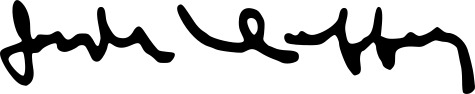
Signature of: joseph duffey